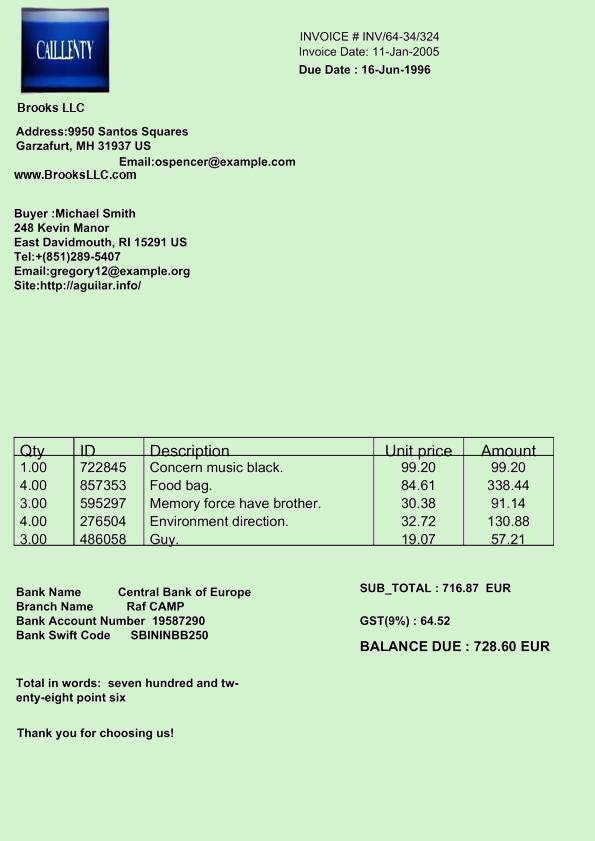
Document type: Invoice